Question: How is the history relevant to the case?
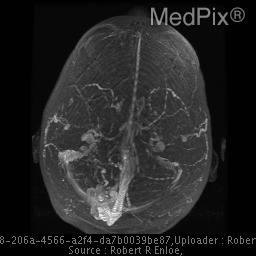
Answer: The patient's history of 26 year-old man with increasing right-sided parietal and occipital headaches is key in understanding the case.